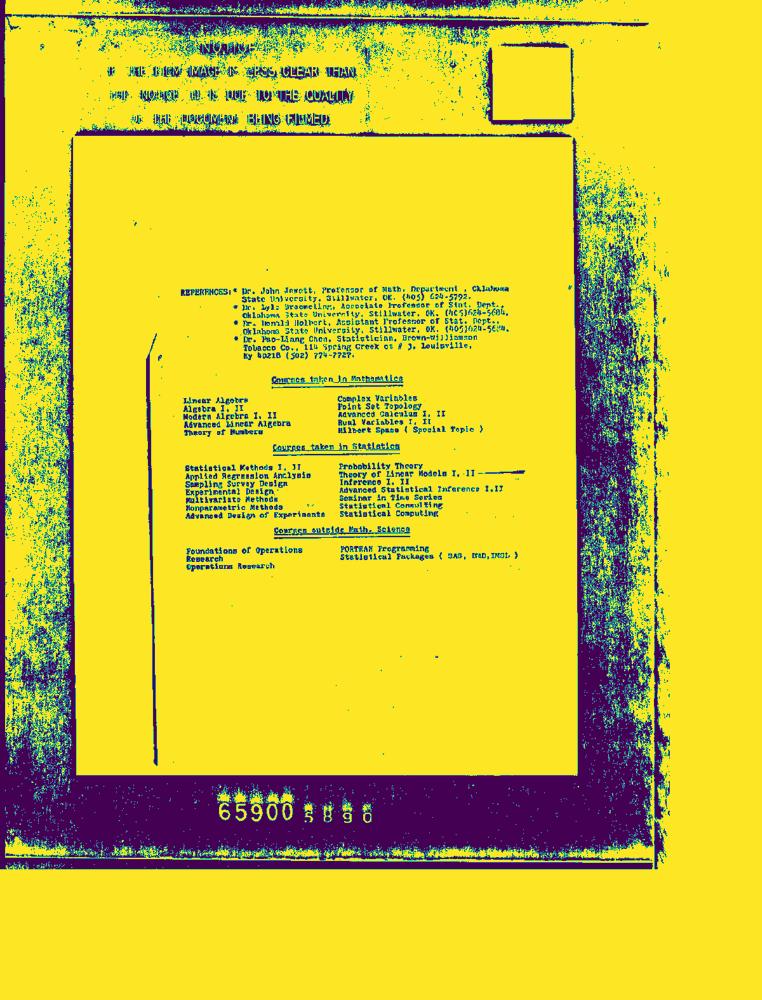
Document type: Resume-Doc